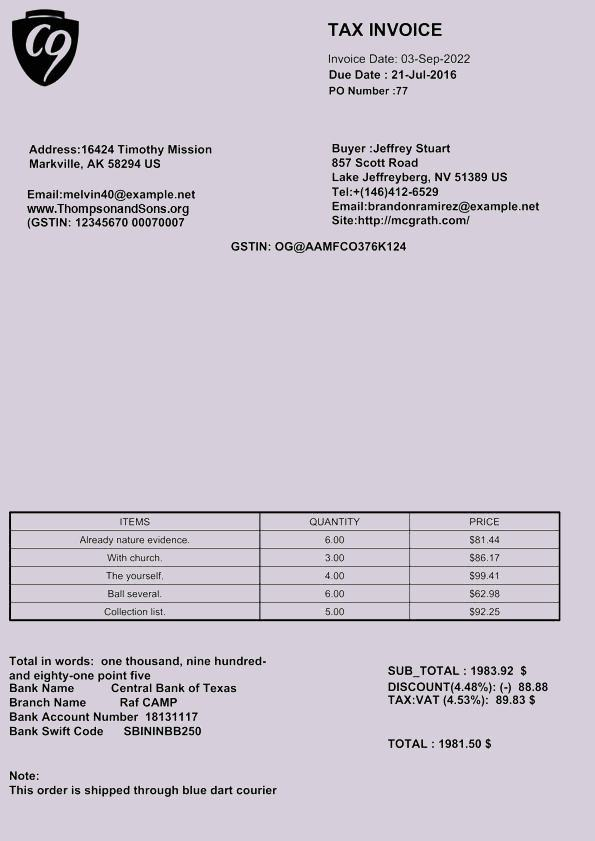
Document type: Invoice